Question: What are the imaging findings?
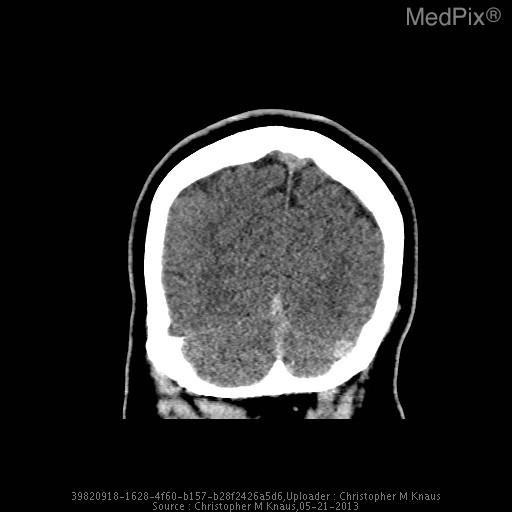
Answer: The imaging shows The vein of Galen, straight sinus, and dominant left transverse venous dural sinus are particularly hyperattenuating, and apparently prominent in caliber.

The superior sagittal sinus is notably less hyperattenuating and is normal in appearance.  The right transverse dural venous sinus is hypoplastic.

Gray/white matter discrimination is preserved.  There is no evidence for infarction or intracranial hemorrhage.  There are no brain masses or mass effect.  There is no hydrocephalus.

The skull is intact.  The partially imaged aerated portions of the skull base are free of significant effusions..

Impression: The vein of Galen, straight sinus, and dominant left transverse venous dural sinus are all particularly hyperattenuating and apparently prominent in caliber, all very concerning for thrombosis. The vein of Galen, straight sinus, and dominant left transverse
venous dural sinus are all particularly hyperattenuating and apparently prominent in caliber..